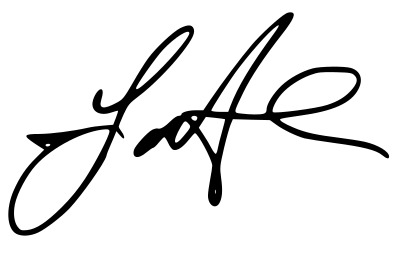
Signature of: doechii